Question: Explain the disease:
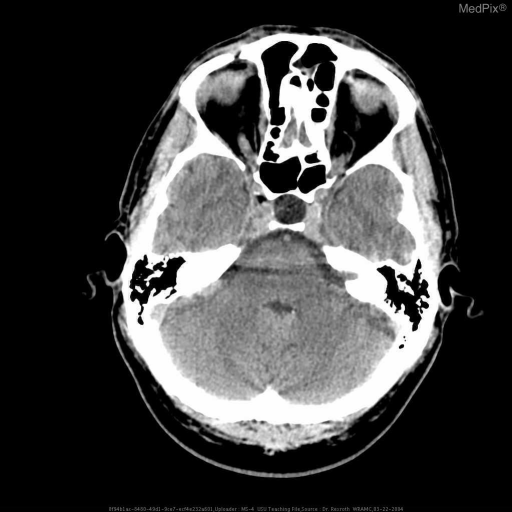
Answer: The disease is discussed as: An empty sella turcica results from arachnoid herniation through an incomplete diaphragma sellae. This syndrome may occur in the absence of a recognized pituitary tumor and is either primary, resulting from a congenital diaphragmatic defect which is thought to allow CSF pressure to enlarge the sella, or secondary, resulting from an injury to the diaphragm by pituitary surgery, radiation, or infarction.

Primary empty sella syndrome usually occurs in obese, multiparous, hypertensive women who experience headaches but have no underlying neurologic disorders. Pituitary function is usually normal, but occasionally the PRL level is increased and GH reserve is reduced.

Secondary empty sella syndrome is observed in patients with otherwise benign cerebrospinal fluid hypertension and in patients with a loss of pituitary function from apoplexy or surgical therapy. Abnormal GH, PRL, or ACTH secretion may persist in such patients.

The diagnosis is confirmed with MRI or CT. No treatment is necessary for the primary condition, whereas correction of the underlying cause is necessary for the secondary form.

=================================================
http://www.ohiohealth.com/healthreference/reference/images/image_popup/ans7_pituitary_gland.jpg

=================================================
http://www.roentgenpraxis-paderborn.de/fallsammlung/kopf/empty_sella.htm

=================================================
http://www.ohiohealth.com/healthreference/reference/4942AF41-96A2-4882-AE691797FB10B6C4.htm?category=questions

=================================================